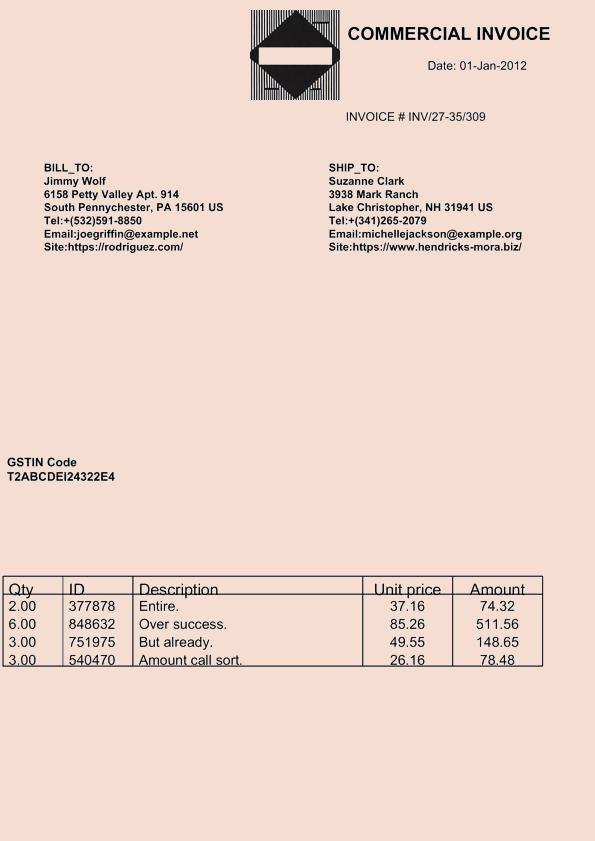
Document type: Invoice